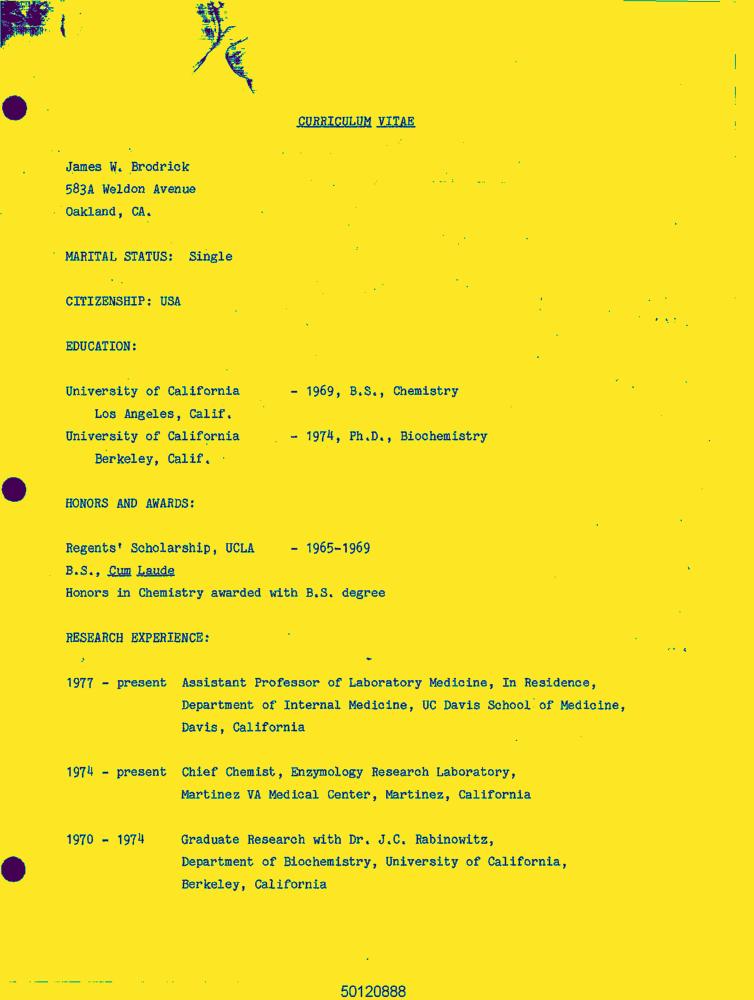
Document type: Resume-Doc